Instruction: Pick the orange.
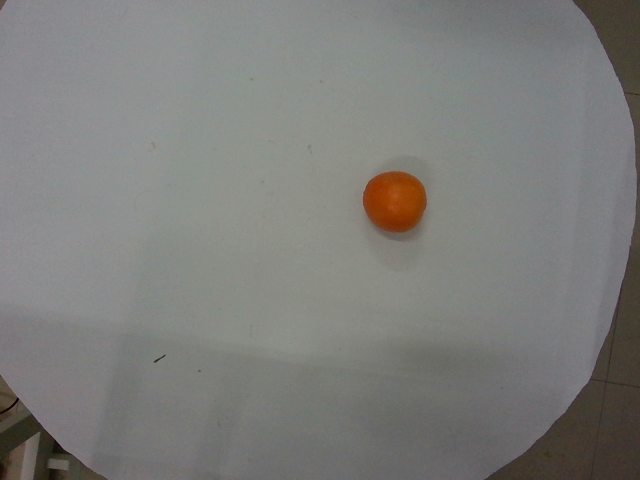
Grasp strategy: vertical